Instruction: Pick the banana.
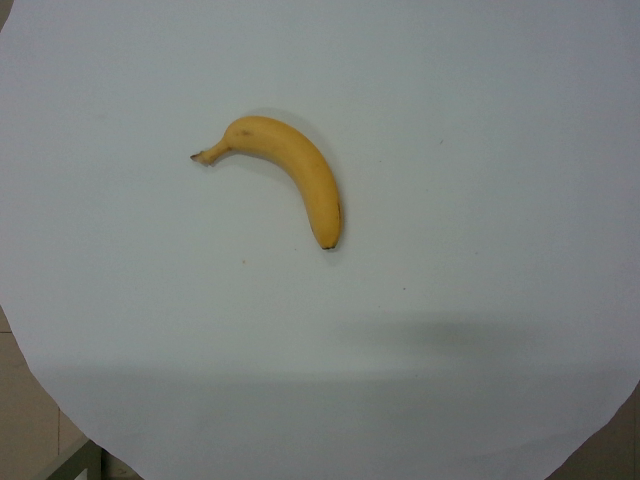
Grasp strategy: vertical